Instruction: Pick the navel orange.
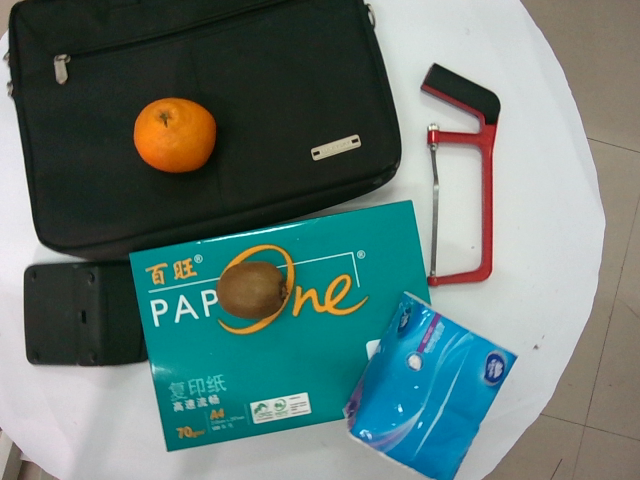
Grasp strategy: vertical